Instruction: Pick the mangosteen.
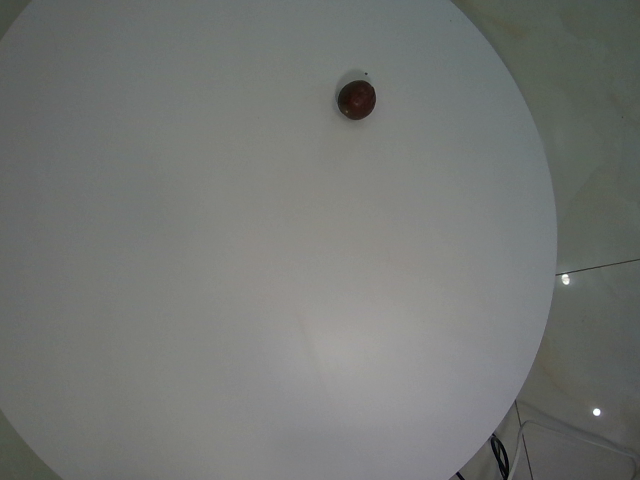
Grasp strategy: vertical